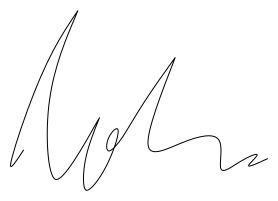
Signature of: musa aman